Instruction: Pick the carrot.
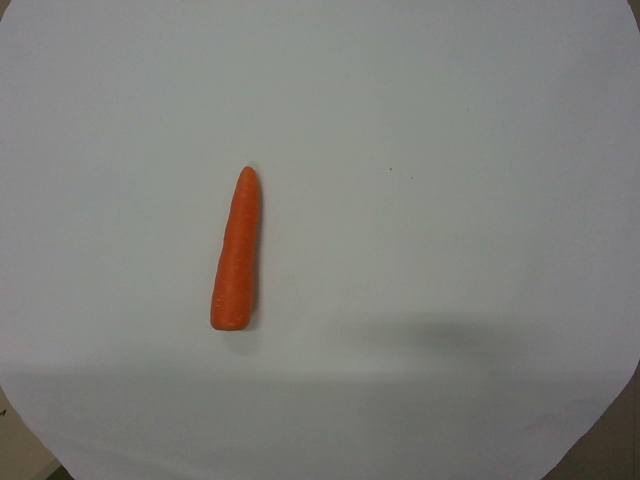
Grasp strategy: vertical